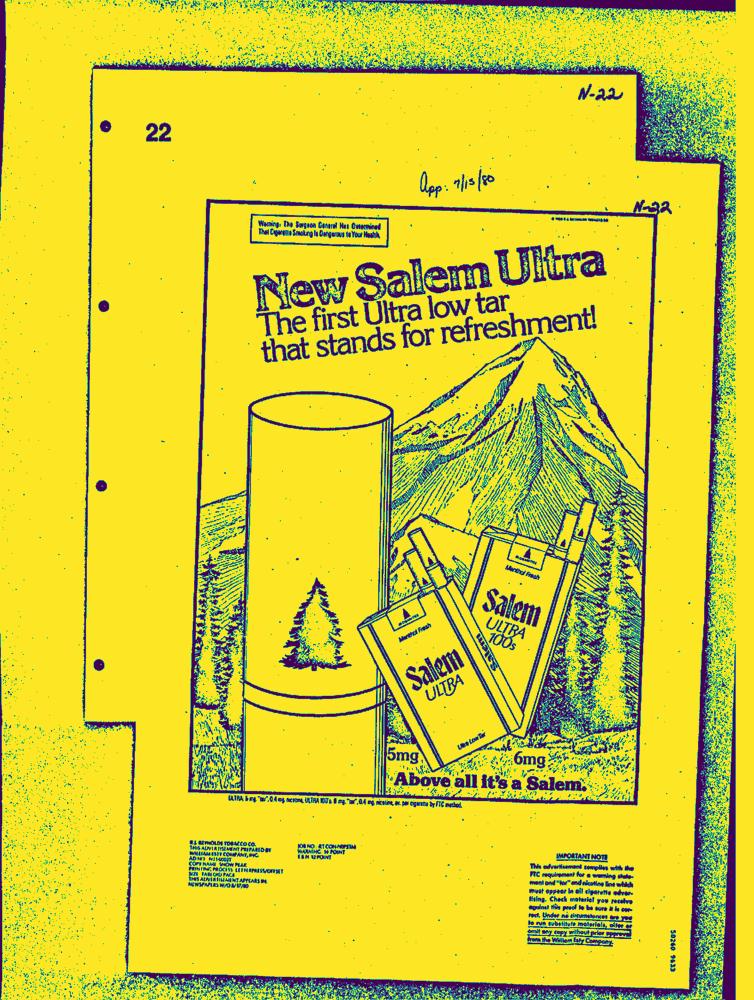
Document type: AD